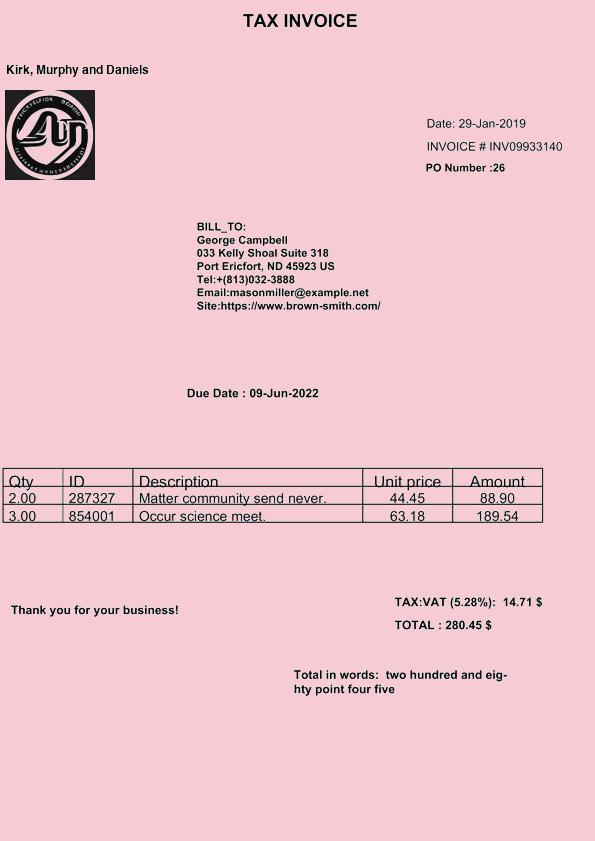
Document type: Invoice